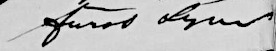
Signature of: rochus otto manderup heinrich zu lynar